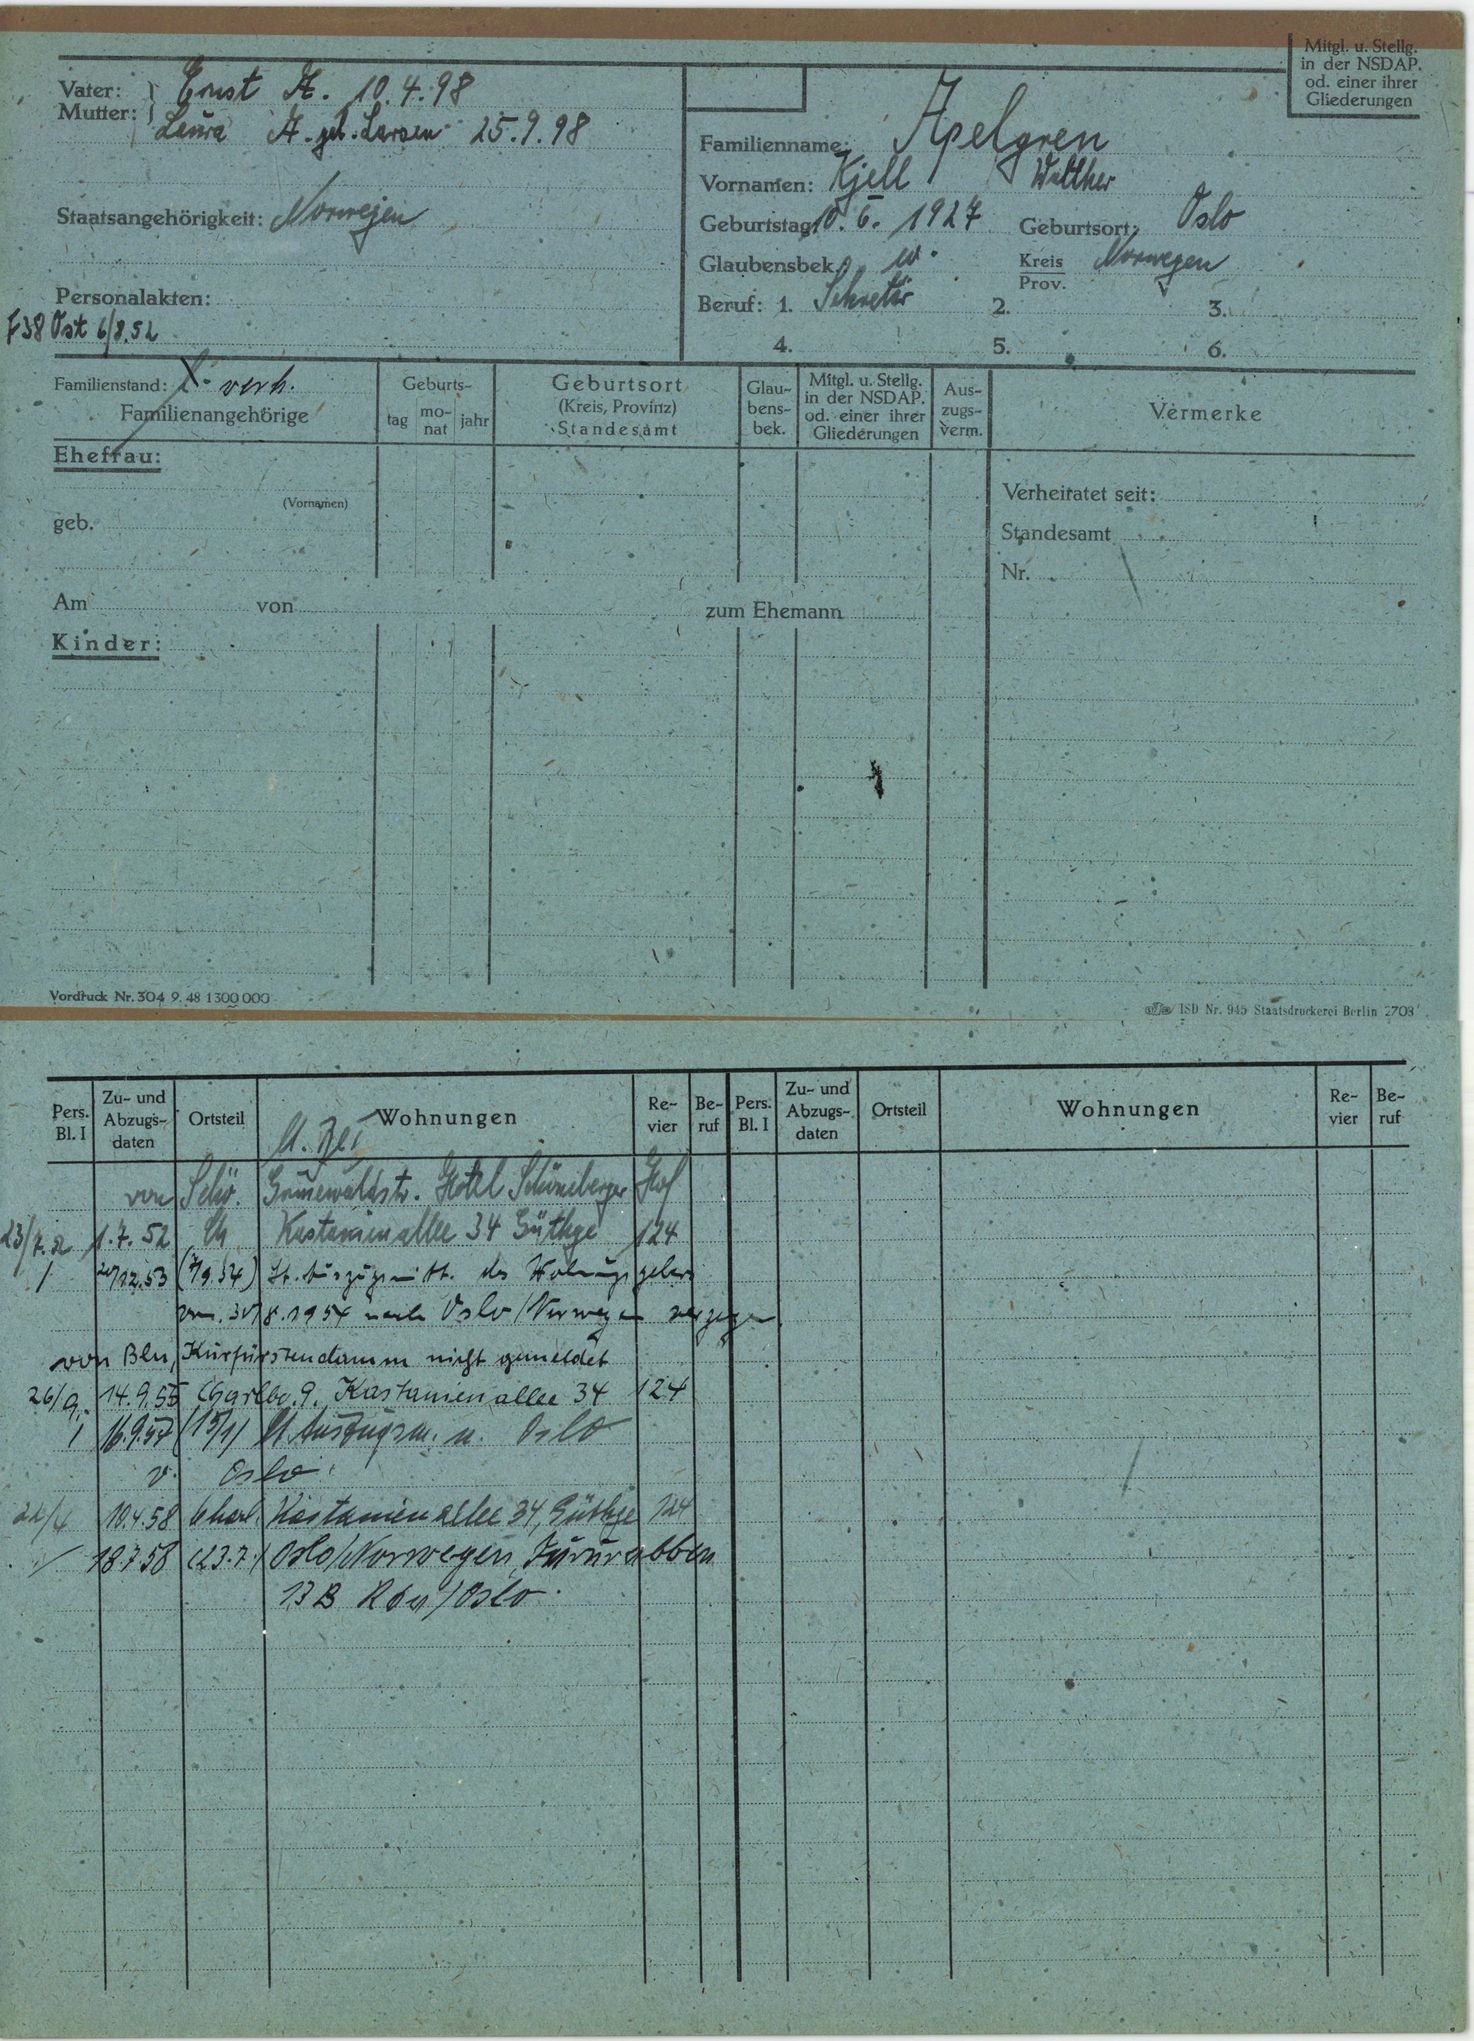
Apelgren